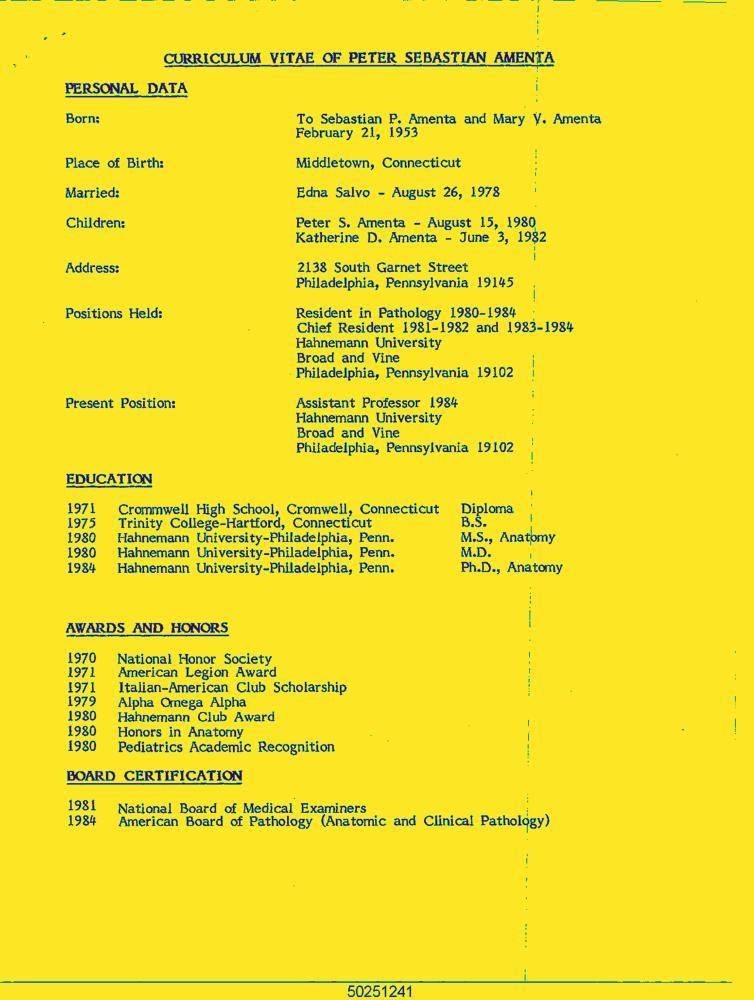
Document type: Resume-Doc